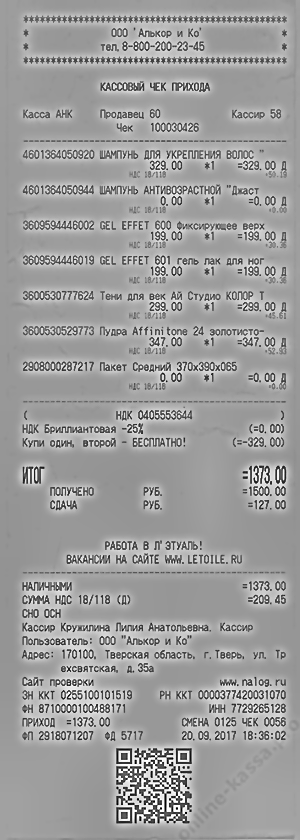
Продавец: ООО "Алькор и Ко"
ИНН: 7729265128
Дата: 20.09.2017
Товары: ШАМПУНЫ ДЛЯ УКРЕПЛЕНИЯ ВОЛОС; GEL EFFET 600 Фиксирующее верх; GEL EFFET 601 гель лак для ног; Тени для век Ай Студио КОЛОР Т; Пудра Affinitone 24 золотисто
Количество: 1.000; 1.000; 1.000; 1.000; 1.000
Цена: 329.00; 199.00; 199.00; 299.00; 347.00
Сумма: 329.00; 199.00; 199.00; 299.00; 347.00
Итого: 1373.00